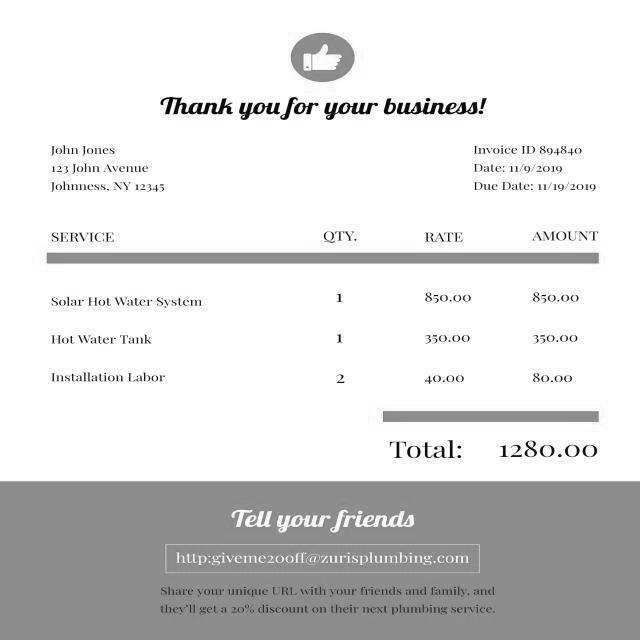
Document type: Invoice